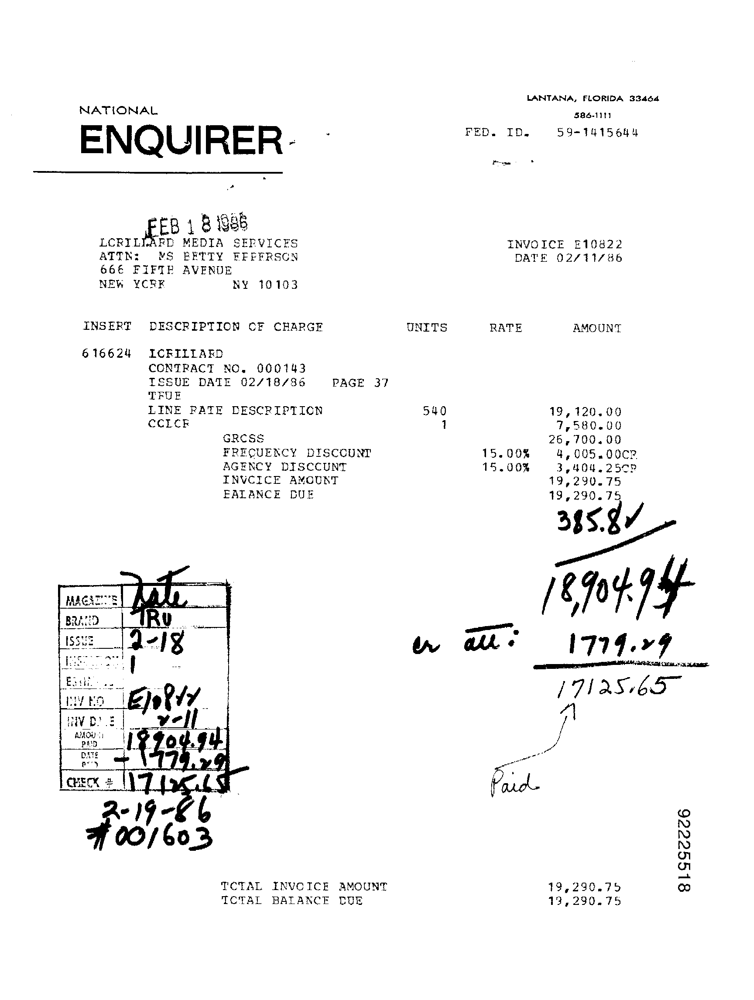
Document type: Invoice